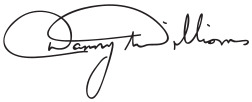
Signature of: danny williams